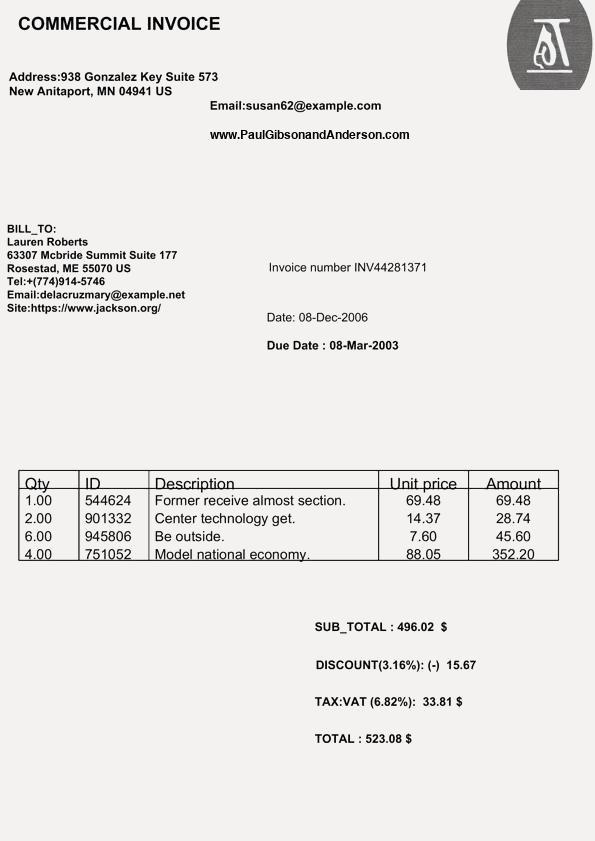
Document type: Invoice